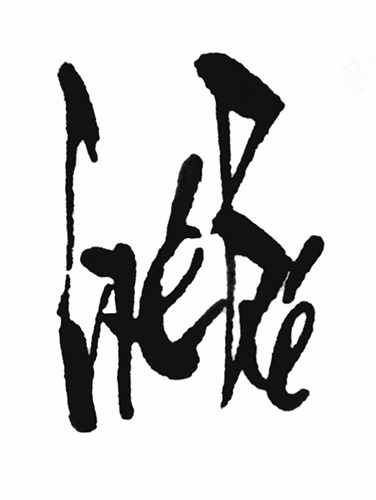
Signature of: gébé